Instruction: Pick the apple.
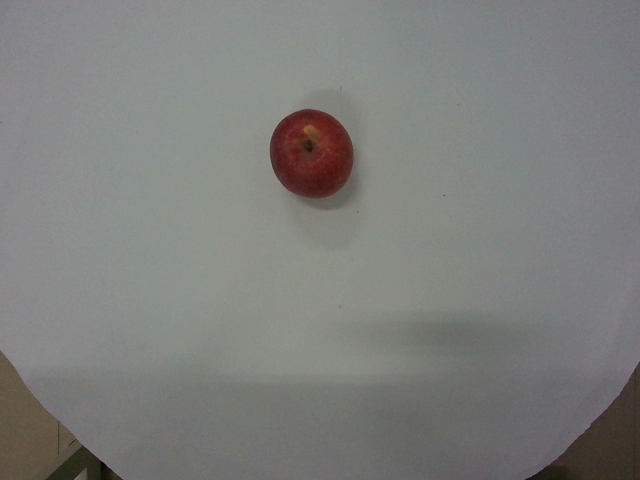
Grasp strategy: vertical